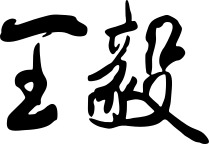
Signature of: wang yi